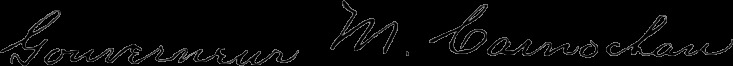
Signature of: gouverneur morris carnochan